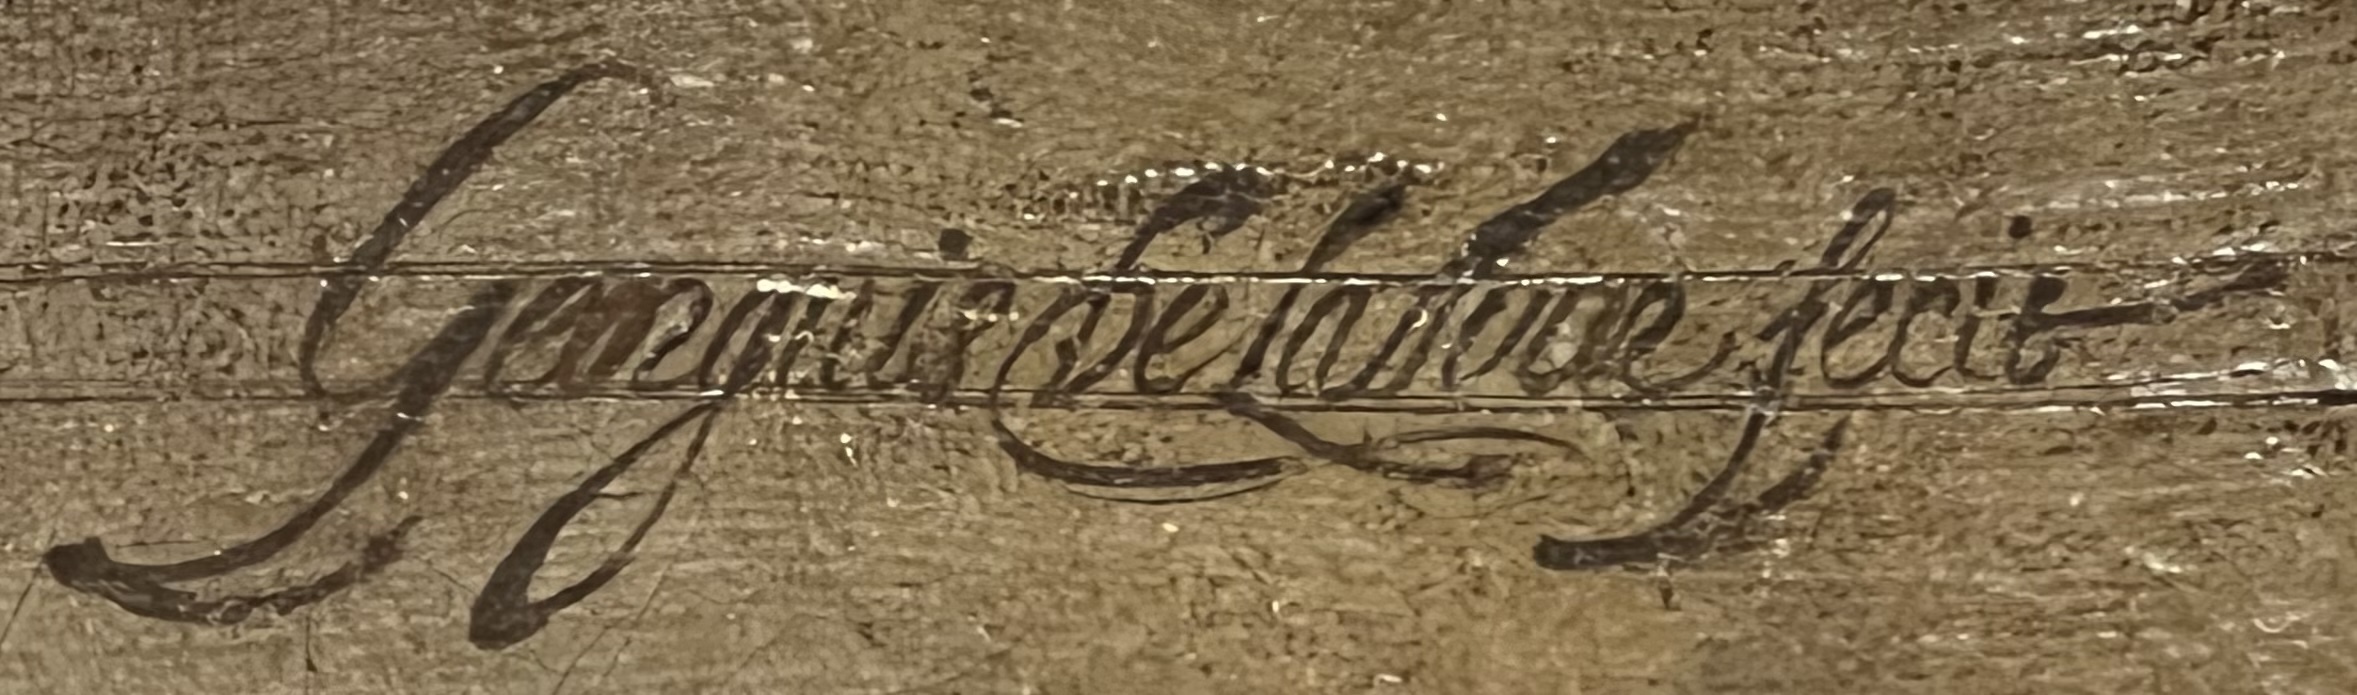
Signature of: georges de la tour